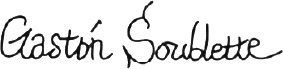
Signature of: gastón soublette